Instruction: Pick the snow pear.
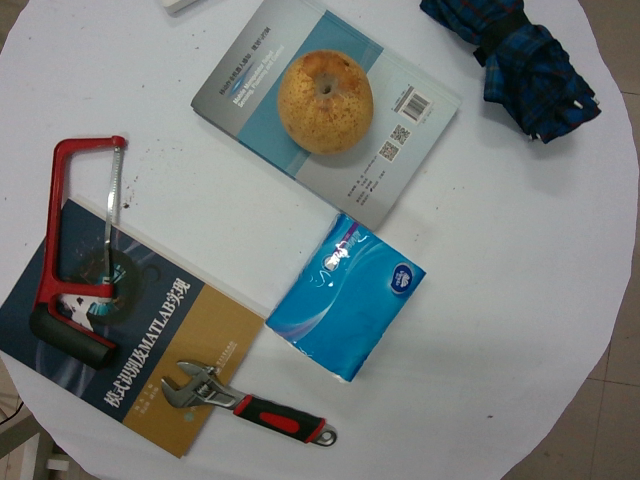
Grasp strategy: vertical